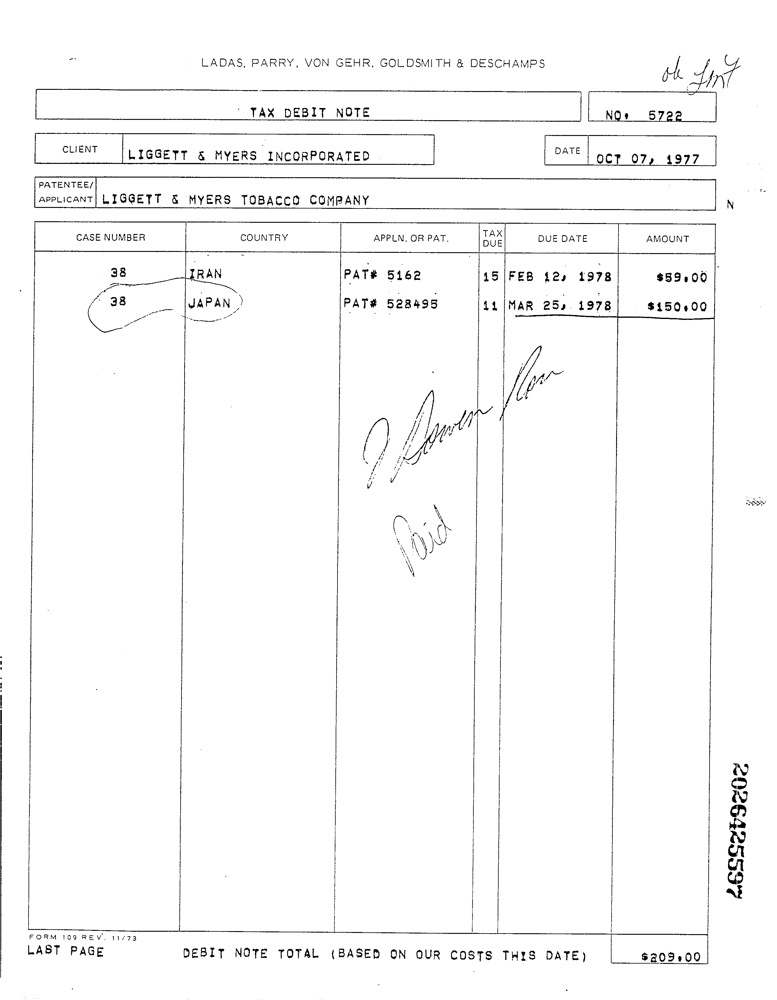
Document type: Invoice